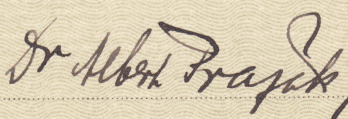
Signature of: albert pražák